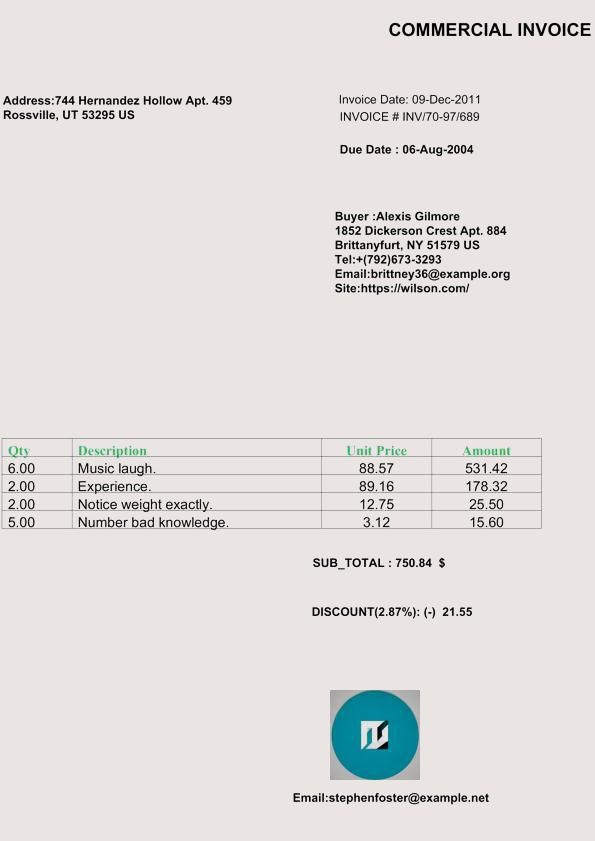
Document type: Invoice